Please extract the written amount, numerical amount, recipient's name, date on the cheque, and the bank's name from the image.
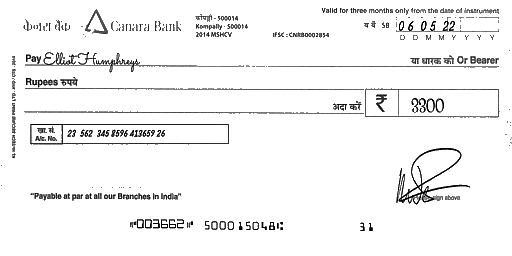
amt_in_words:
amt_in_figures: 3300
payee_name: Elliot Humphreys
bank_name: Canara Bank
cheque_date: 06/05/22